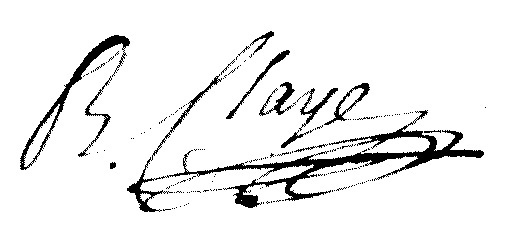
Signature of: rémy claye